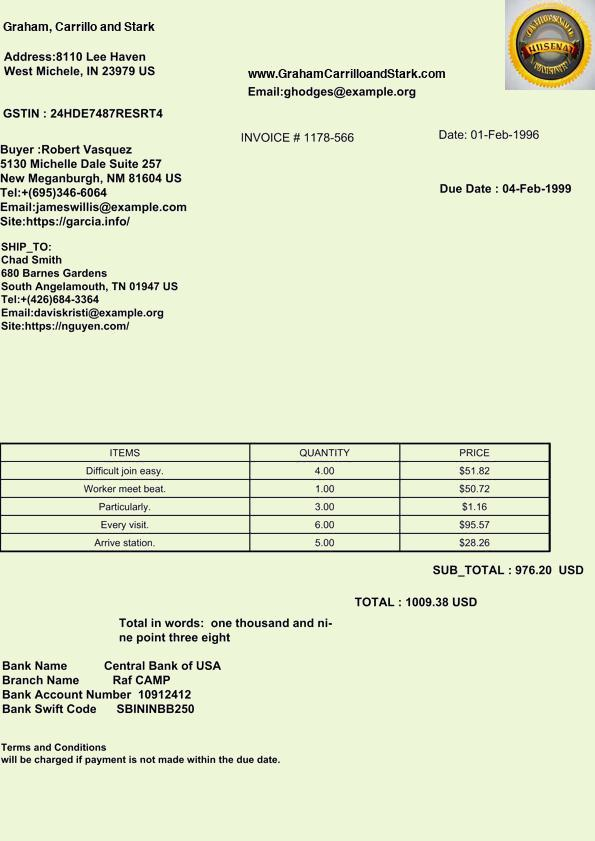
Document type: Invoice